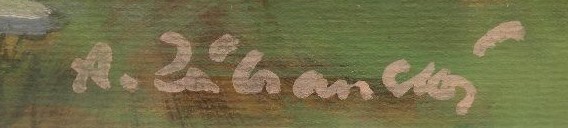
Signature of: adolf zábranský